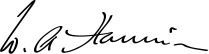
Signature of: w averell harriman